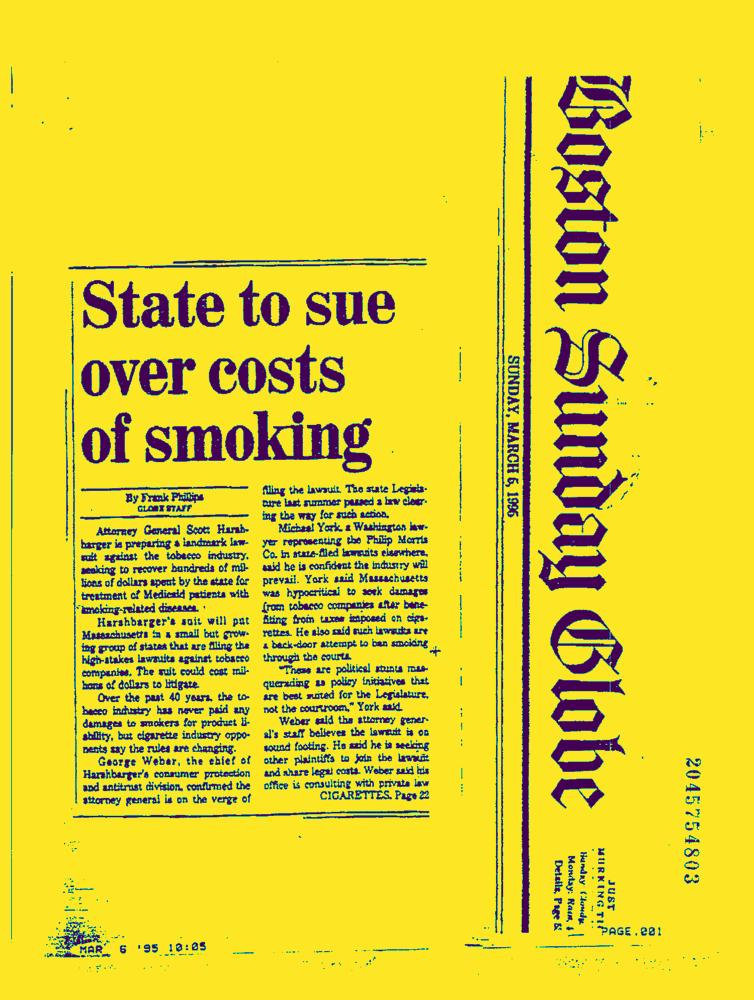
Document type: News-Article